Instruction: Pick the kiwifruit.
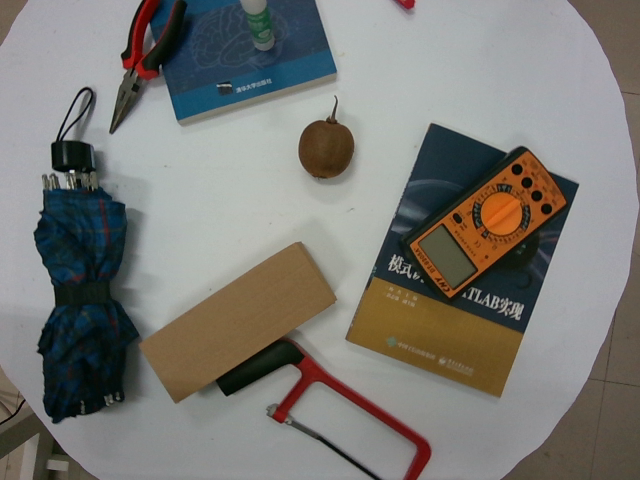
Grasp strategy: vertical